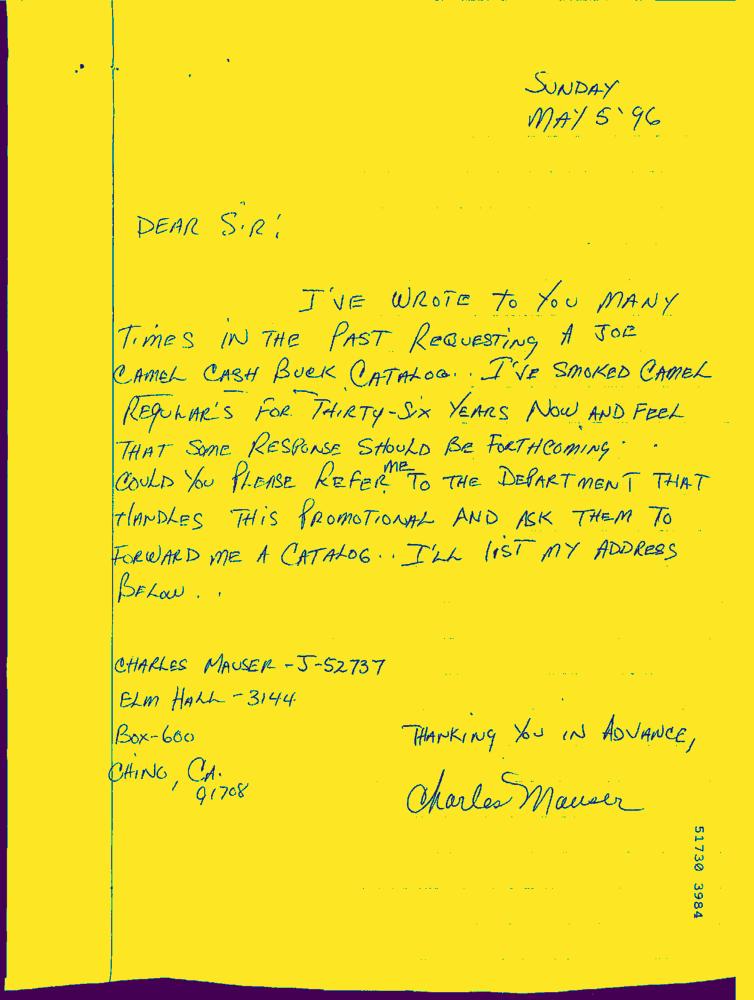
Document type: Hand-Written